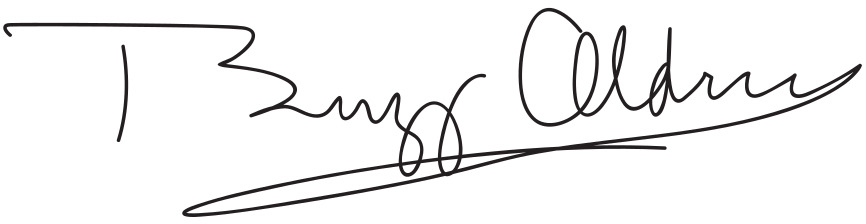
Signature of: buzz aldrin